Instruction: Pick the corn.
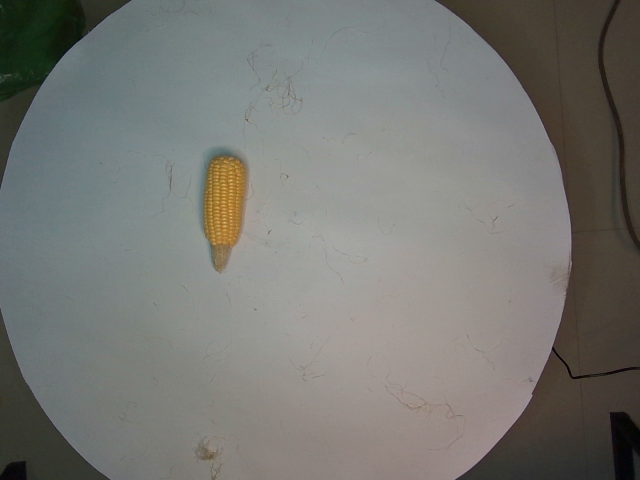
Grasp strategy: vertical